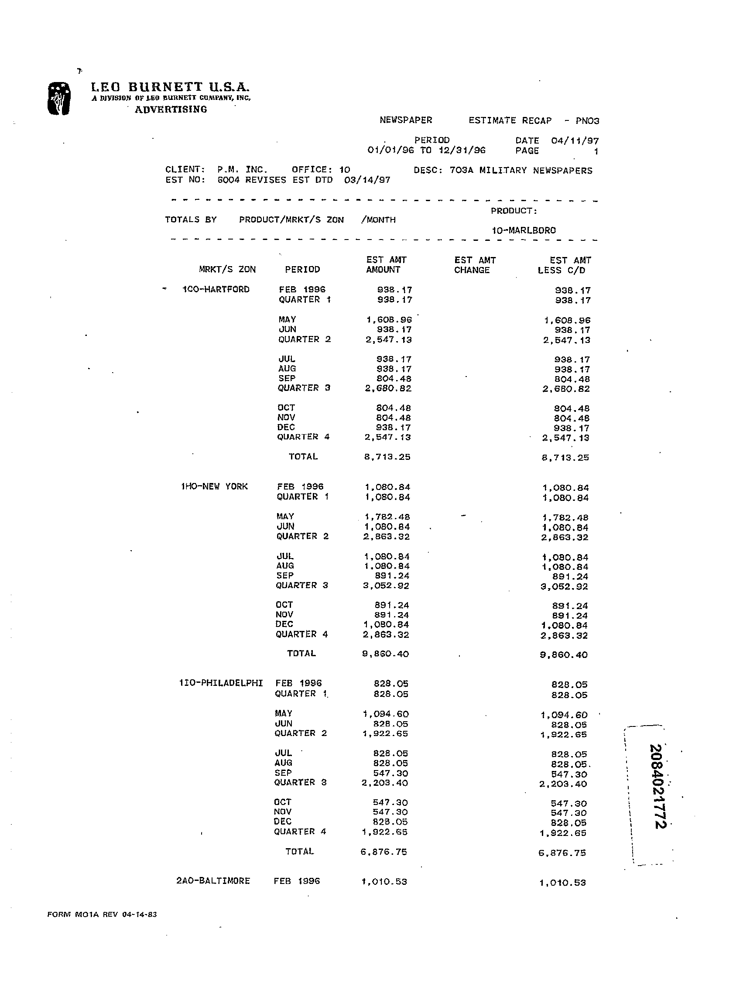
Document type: Invoice